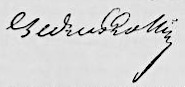
Signature of: alexandre auguste ledru rollin